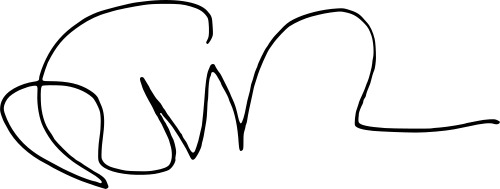
Signature of: scott turow